Question: Explain the disease:
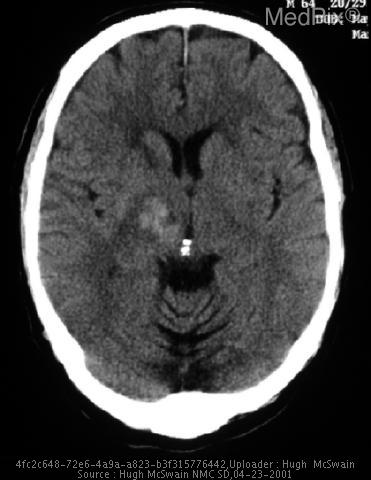
Answer: The disease is discussed as: The history of a sudden onset unilateral motor and.or sensory changes in a patient are strongly suggestive of stroke, which can be generally classified as either ischemic or hemorrhagic.  Although this patient had no known history of hypertension, her CT and MRI both demonstrate evidence of chronic small vessel ischemia secondary to longstanding hypertension.  The differential diagnosis for a hemorrhagic lesion in the putamen/posterior capsule includes lacunar infarct, hypertensive hemorrhage, vascular malformation, and neoplasm.

Lacunar infarcts represent 15-20% of all strokes, and appear as small cavitary lesions in subcortical regions.  They result from the thrombosis of a small penetrating artery, often as a result of a chronic hypertensive change known as lipohyalinosis.  Characteristic locations for lacunar infarcts include the following:  putamen (37%), pons (16%), thalamus (14%), caudate (10%), and internal capsule (10%).  Posterior limb lacunes are the most important clinically because of their potential for severe motor and sensory deficits.  Anterior limb lacunes are often clincally silent.
These "perforating" arteries (lenticulostriate aa., thalamogeniculate aa., and anterior choroidal branch of ICA) are common sites for both lacunar infarcts and hypertensive hemorrhage, and both types of lesions can result from a process known as lipohyalinosis.  This is the impregnation of hyaline-lipid material into the walls of small arteries in the setting of hypertension combined with atherosclerosis.  Lipohyalinosis predisposes the artery to thrombosis and may also weaken the vessel wall, resulting in small dissecting "Charcot-Bouchard" aneurysms.

Hypertensive hemorrhages are slightly less common than lacunar infarcts, representing 10-15% of all strokes.  Two-thirds of hypertensive hemorrhages occur in the putamen, but most cases occur in the presence of systolic blood pressures much higher than 170.  Active bleeding usually lasts less than one hour, while edema progresses over the next few days.  Complications of hypertensive hemorrhage include brain herniation and hydrocephalus.